Question: How is the property described in the document?
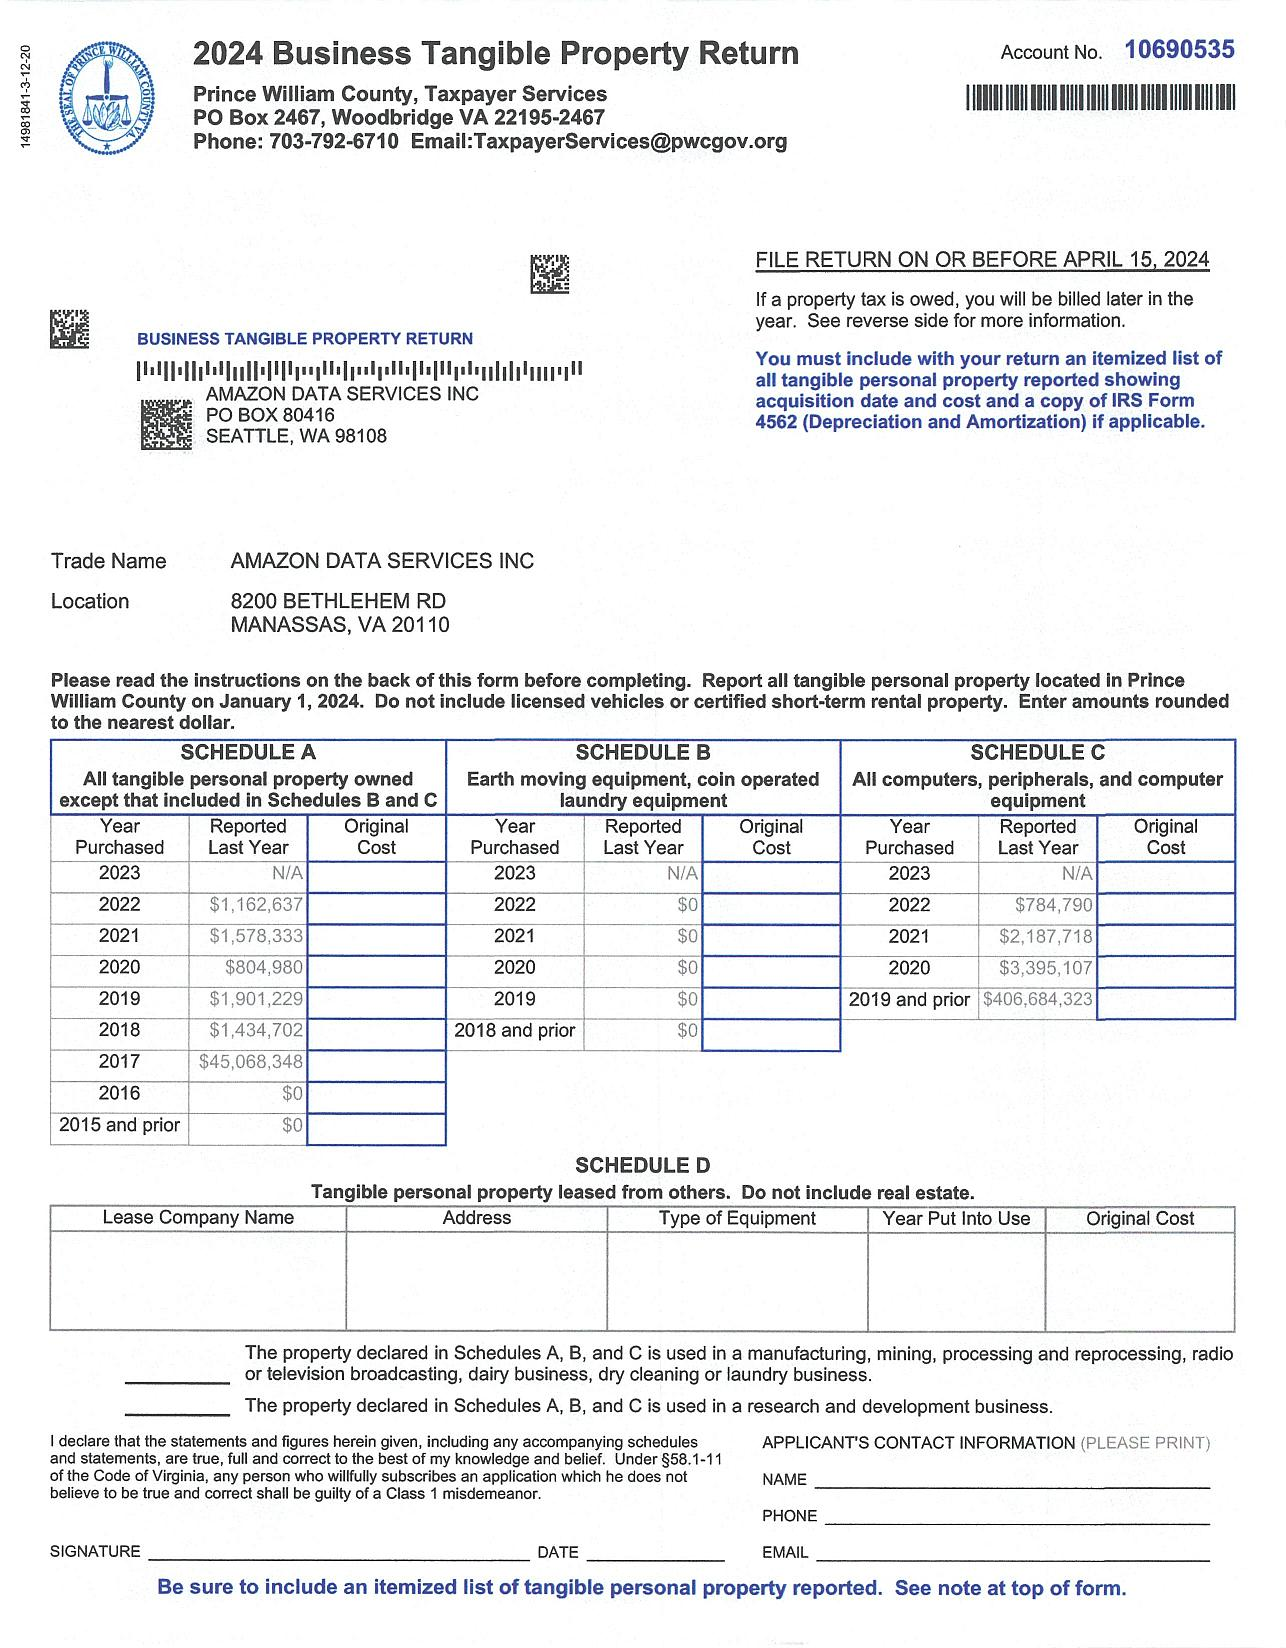
Answer: "AMAZON DATA SERVICES INC"